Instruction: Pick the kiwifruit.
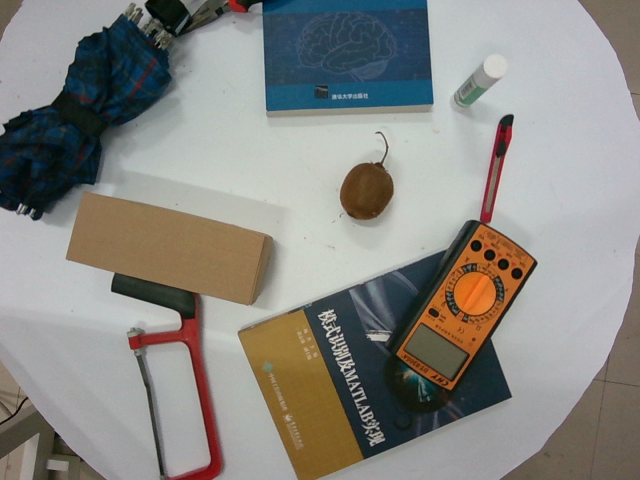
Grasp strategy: vertical